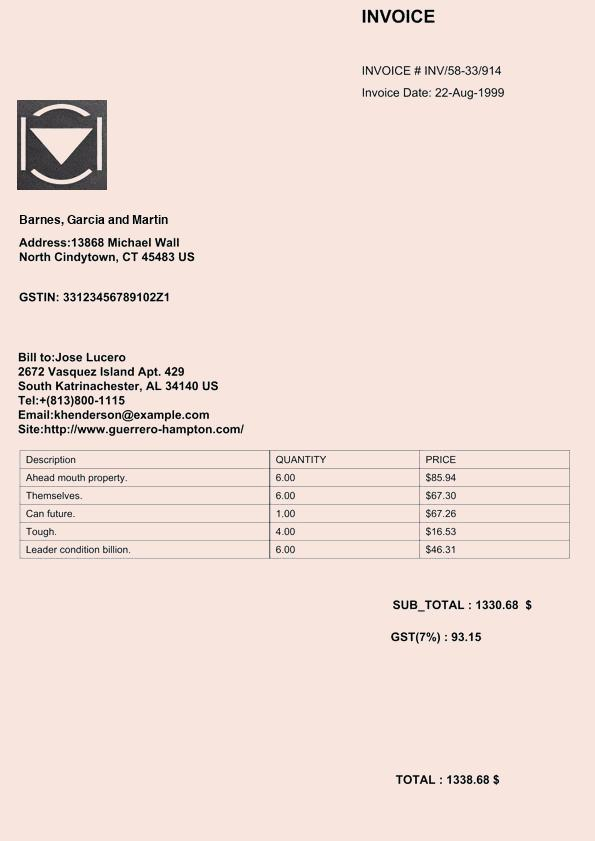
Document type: Invoice